Question: What is the potential diagnosis?
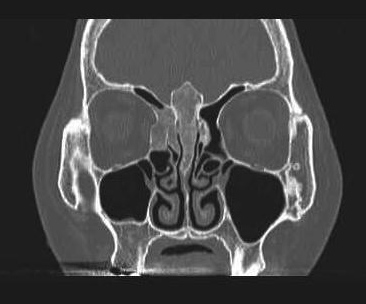
Answer: The possible diagnosis includes •  Enchondroma and Enchondromatosis
•  Eosinophilic Granuloma (Skeletal)
•  Fibrous Cortical Defect and Nonossifying Fibroma
•  Giant Cell Tumor
•  Bone Hemangioma
•  Primary Hyperparathyroidism
•  Neurofibromatosis Type I
•  Paget Disease
•  Metastases.